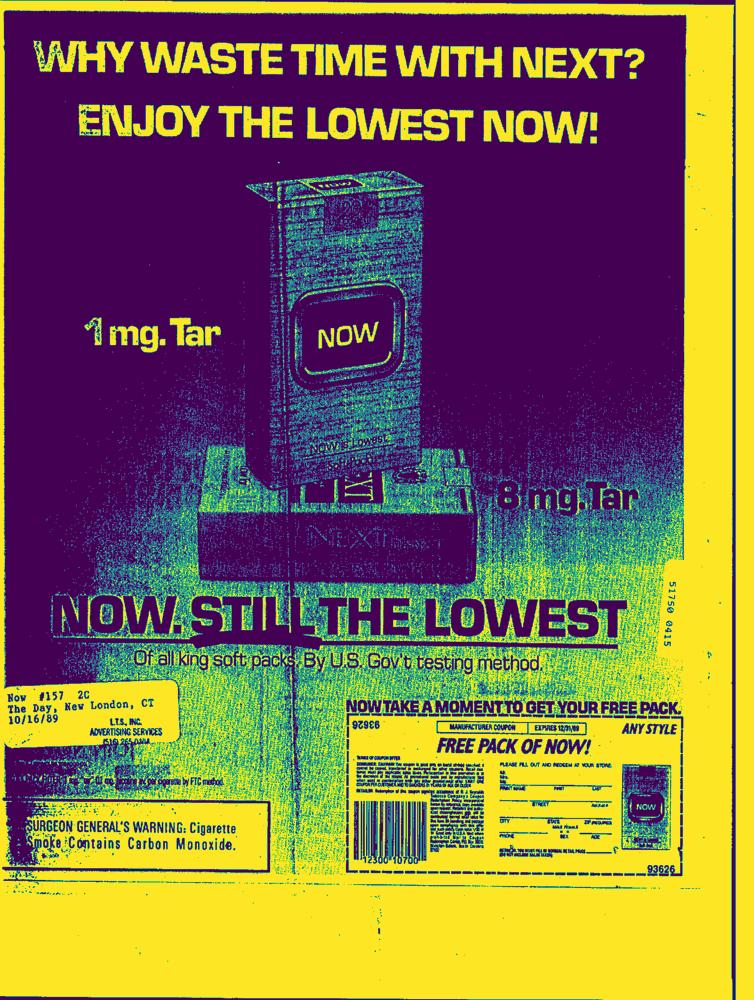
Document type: AD